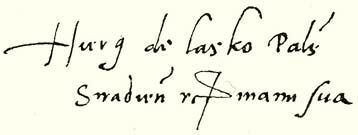
Signature of: hieronymus jaroslaw łaski